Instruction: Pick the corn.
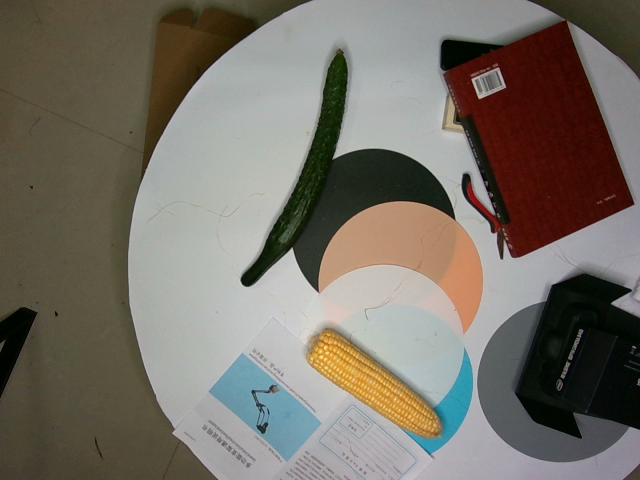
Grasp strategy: vertical